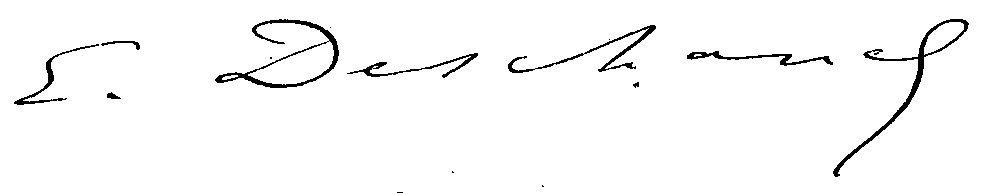
Signature of: émile deschanel